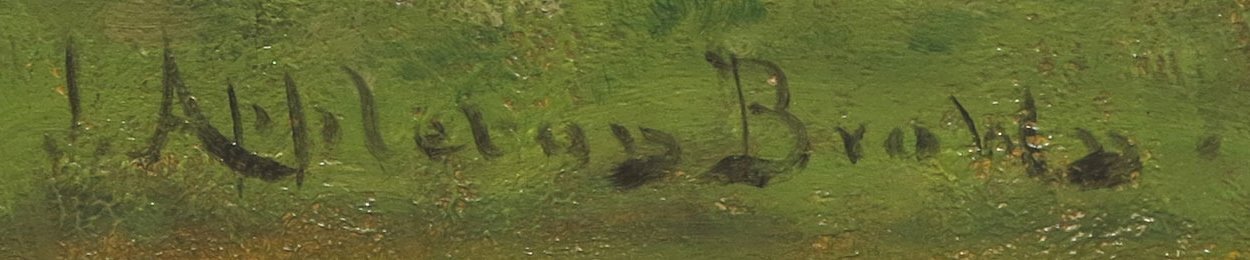
Signature of: john appleton brown